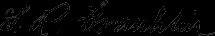
Signature of: samuel rhoads franklin